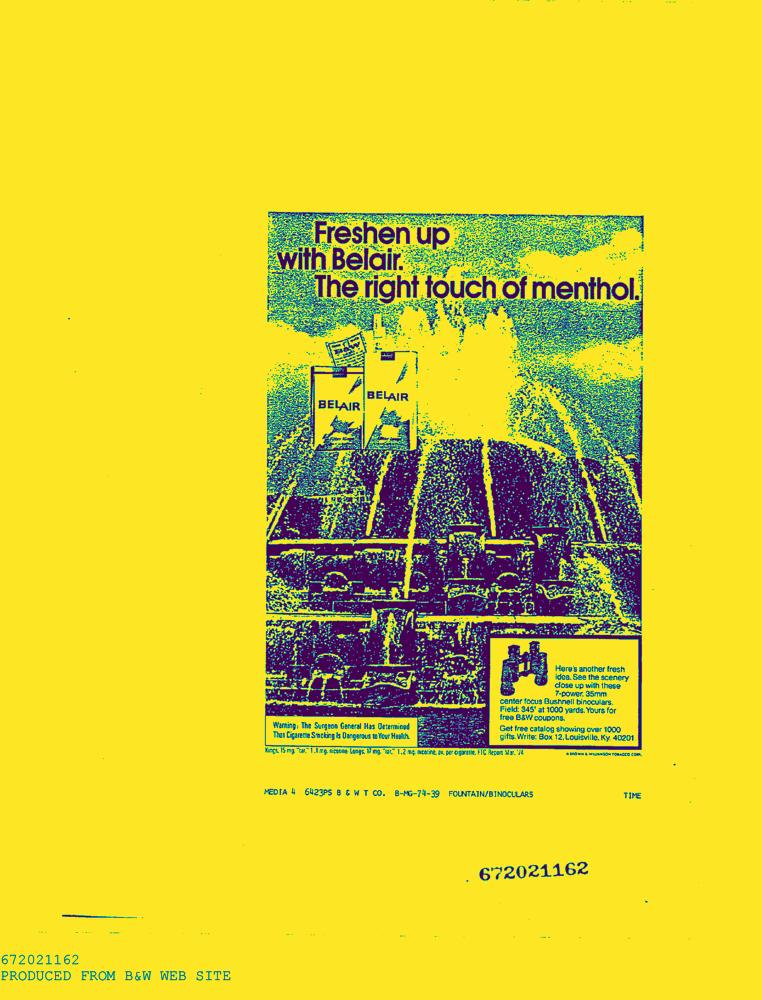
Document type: AD